Question: How is the property described in the document?
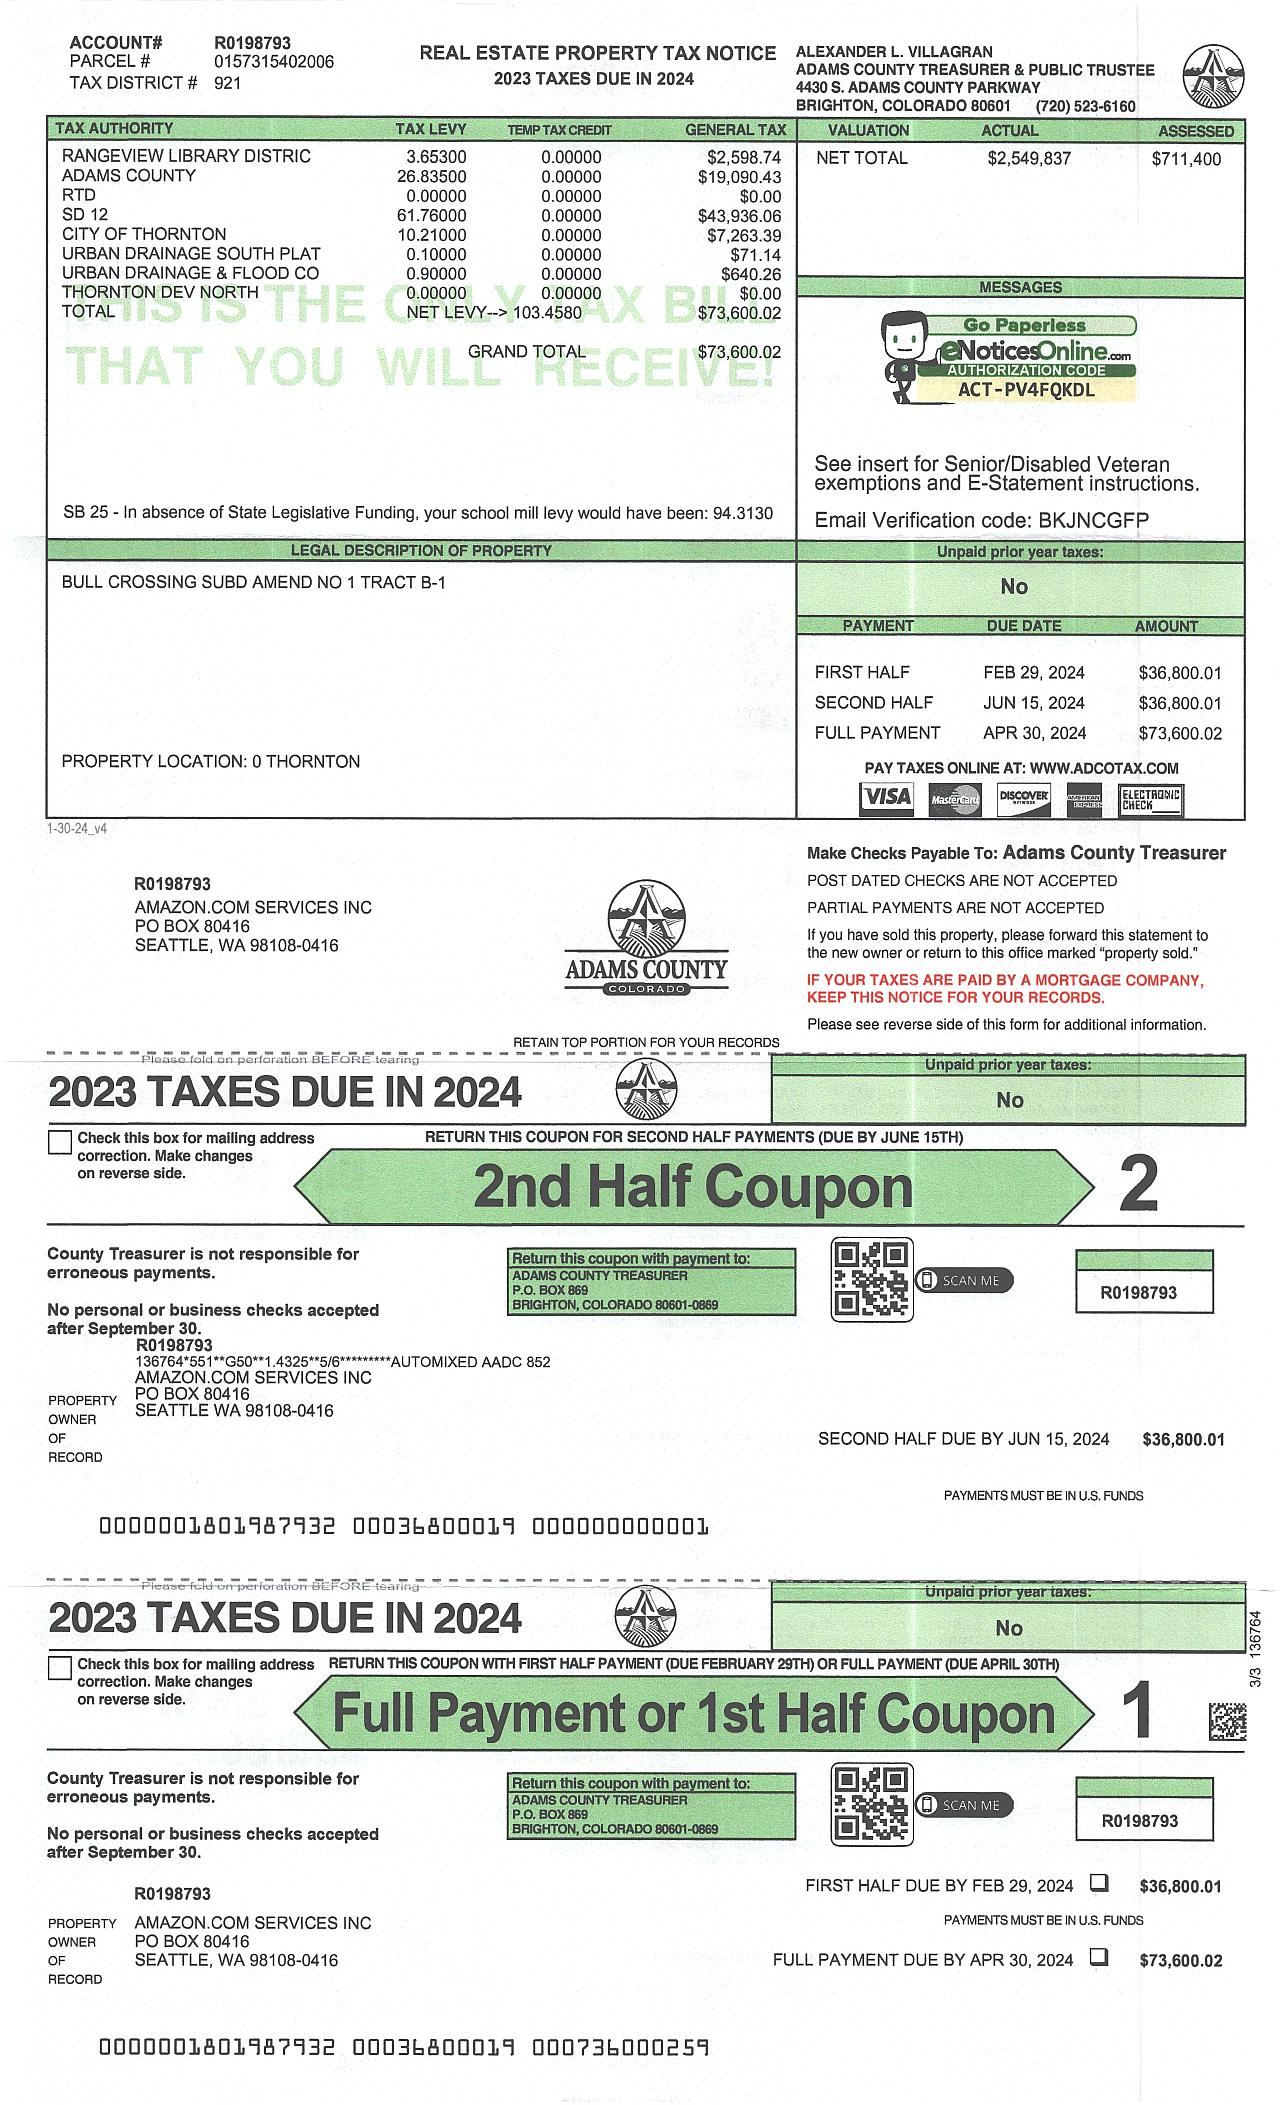
Answer: "BULL CROSSING SUBD AMEND NO 1 TRACT B-1"